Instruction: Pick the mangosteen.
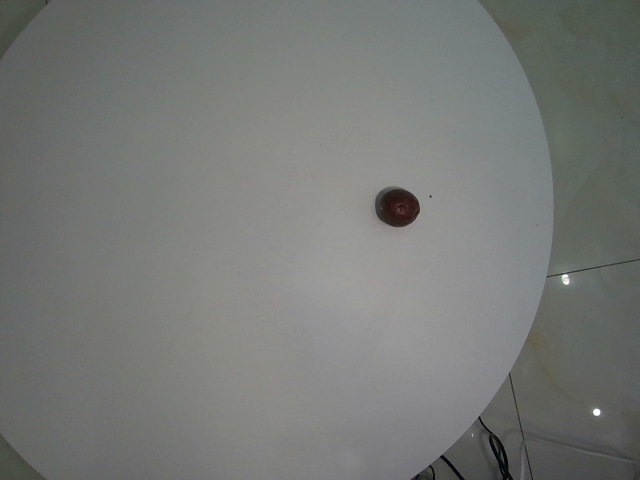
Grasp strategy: vertical